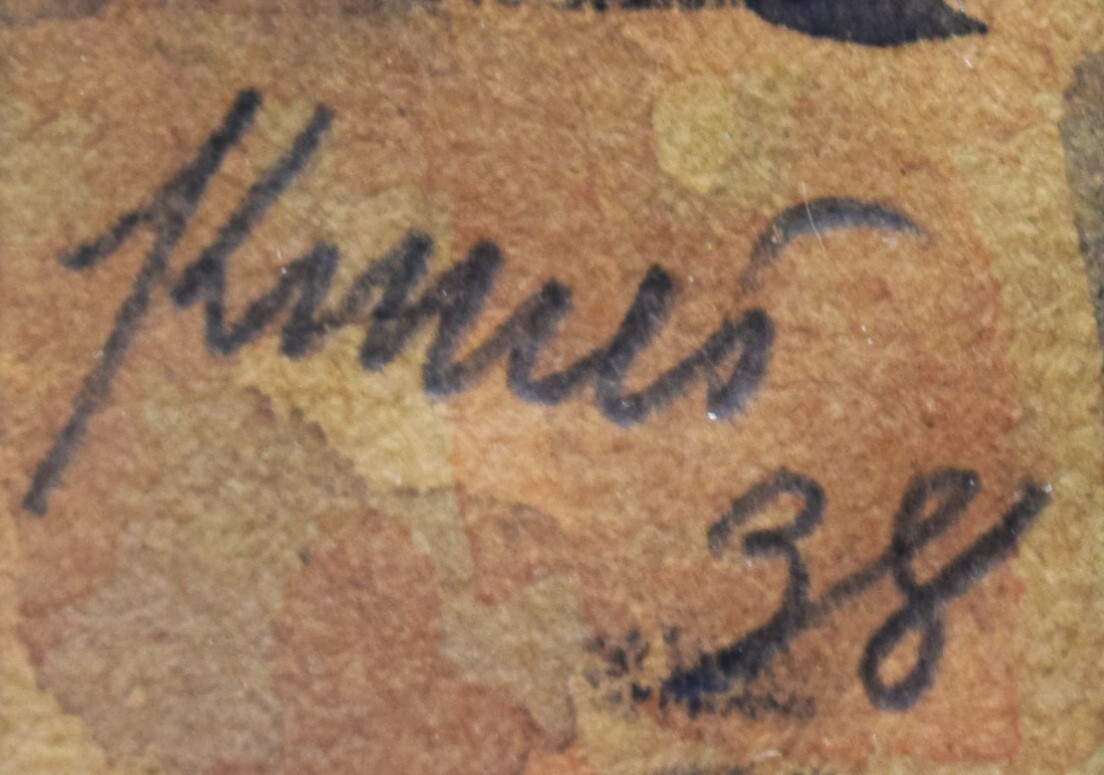
Signature of: karel kuneš